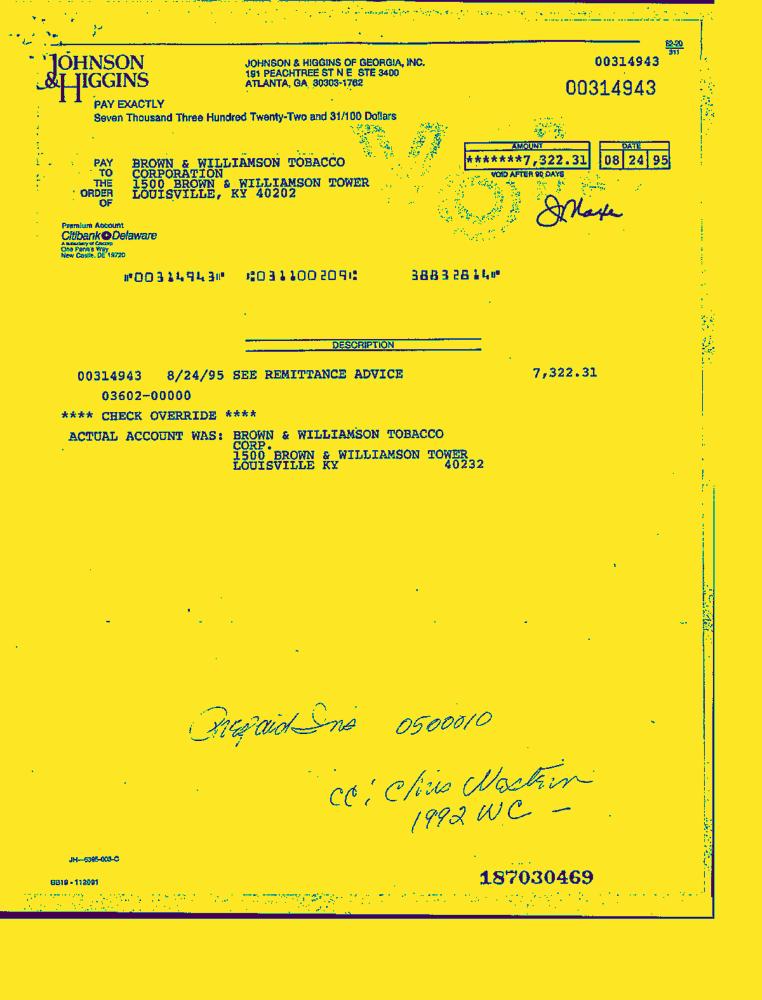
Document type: Invoice-Doc